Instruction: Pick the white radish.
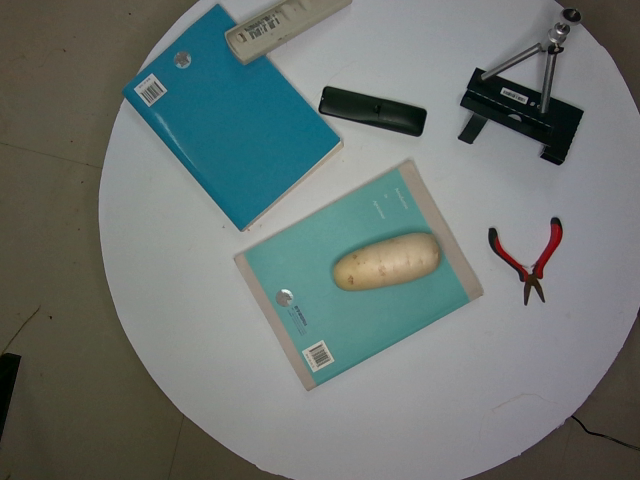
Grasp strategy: vertical